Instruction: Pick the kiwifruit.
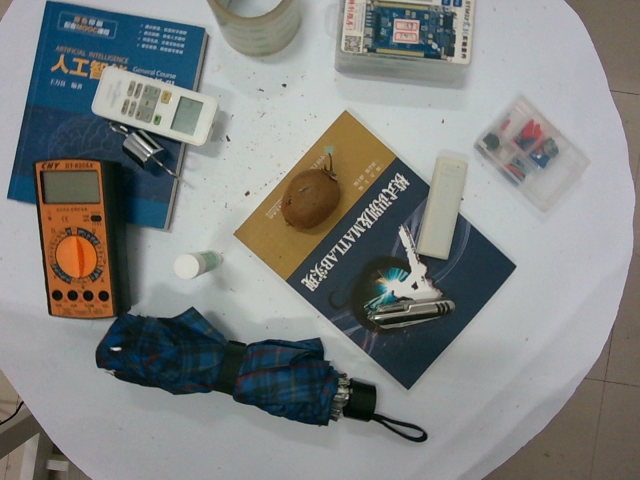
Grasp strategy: vertical